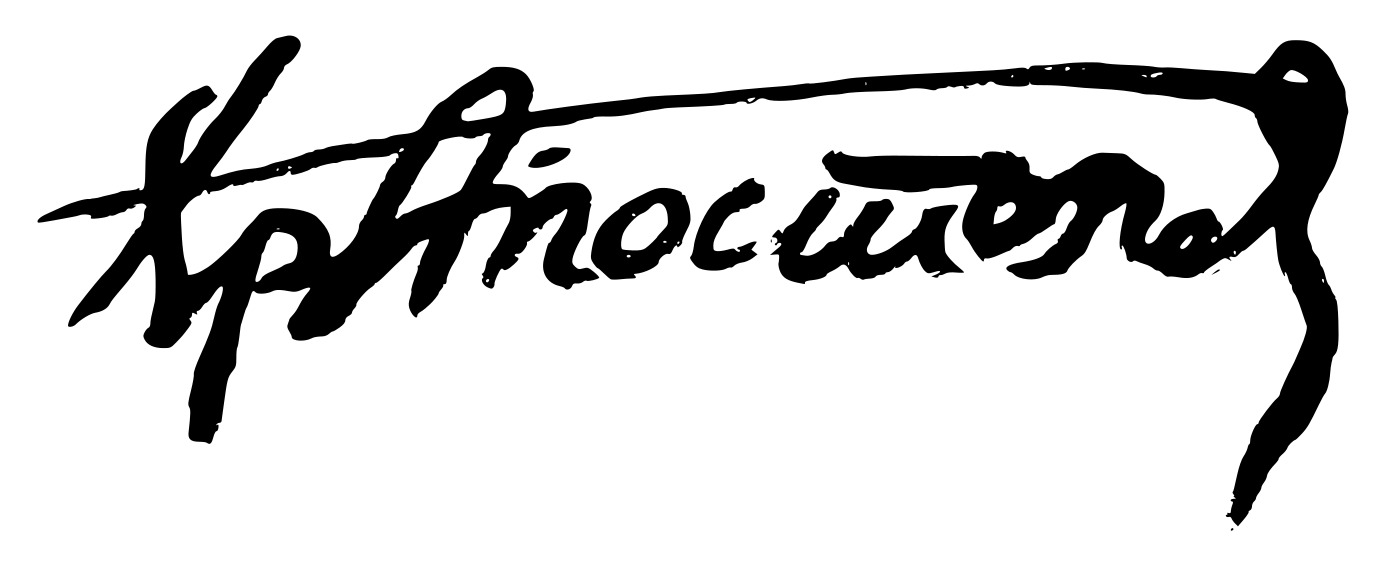
Signature of: hristo apostolov